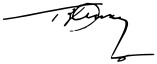
Signature of: georgi zankov